Question: What was observed in the imaging?
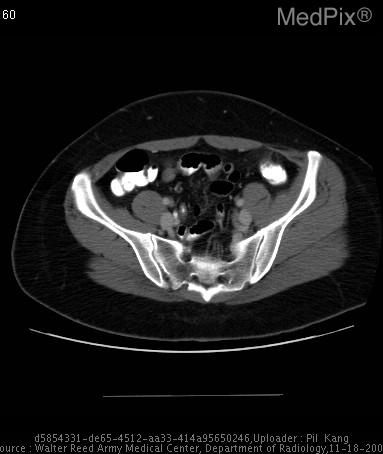
Answer: The imaging shows A small round fatty lesion adjacent to the proximal sigmoid colon outlined by a ring of soft tissue attenuation, plus surrounding stranding of mesenteric fat.  There is also a small focal thickening of the adjacent sigmoid colonic wall.  No diverticula were noted in the entirity of the sigmoid colon (not shown). Multiple axial CT images of the abdomen/pelvis demonstrates: small round fatty lesion adjacent to the proximal sigmoid colon outlined by a ring of soft tissue attenuation, plus surrounding stranding of mesenteric fat.  There is also a small focal thickening of the adjacent sigmoid colonic wall.  No diverticula were noted in the entirity of the sigmoid colon (not shown)..